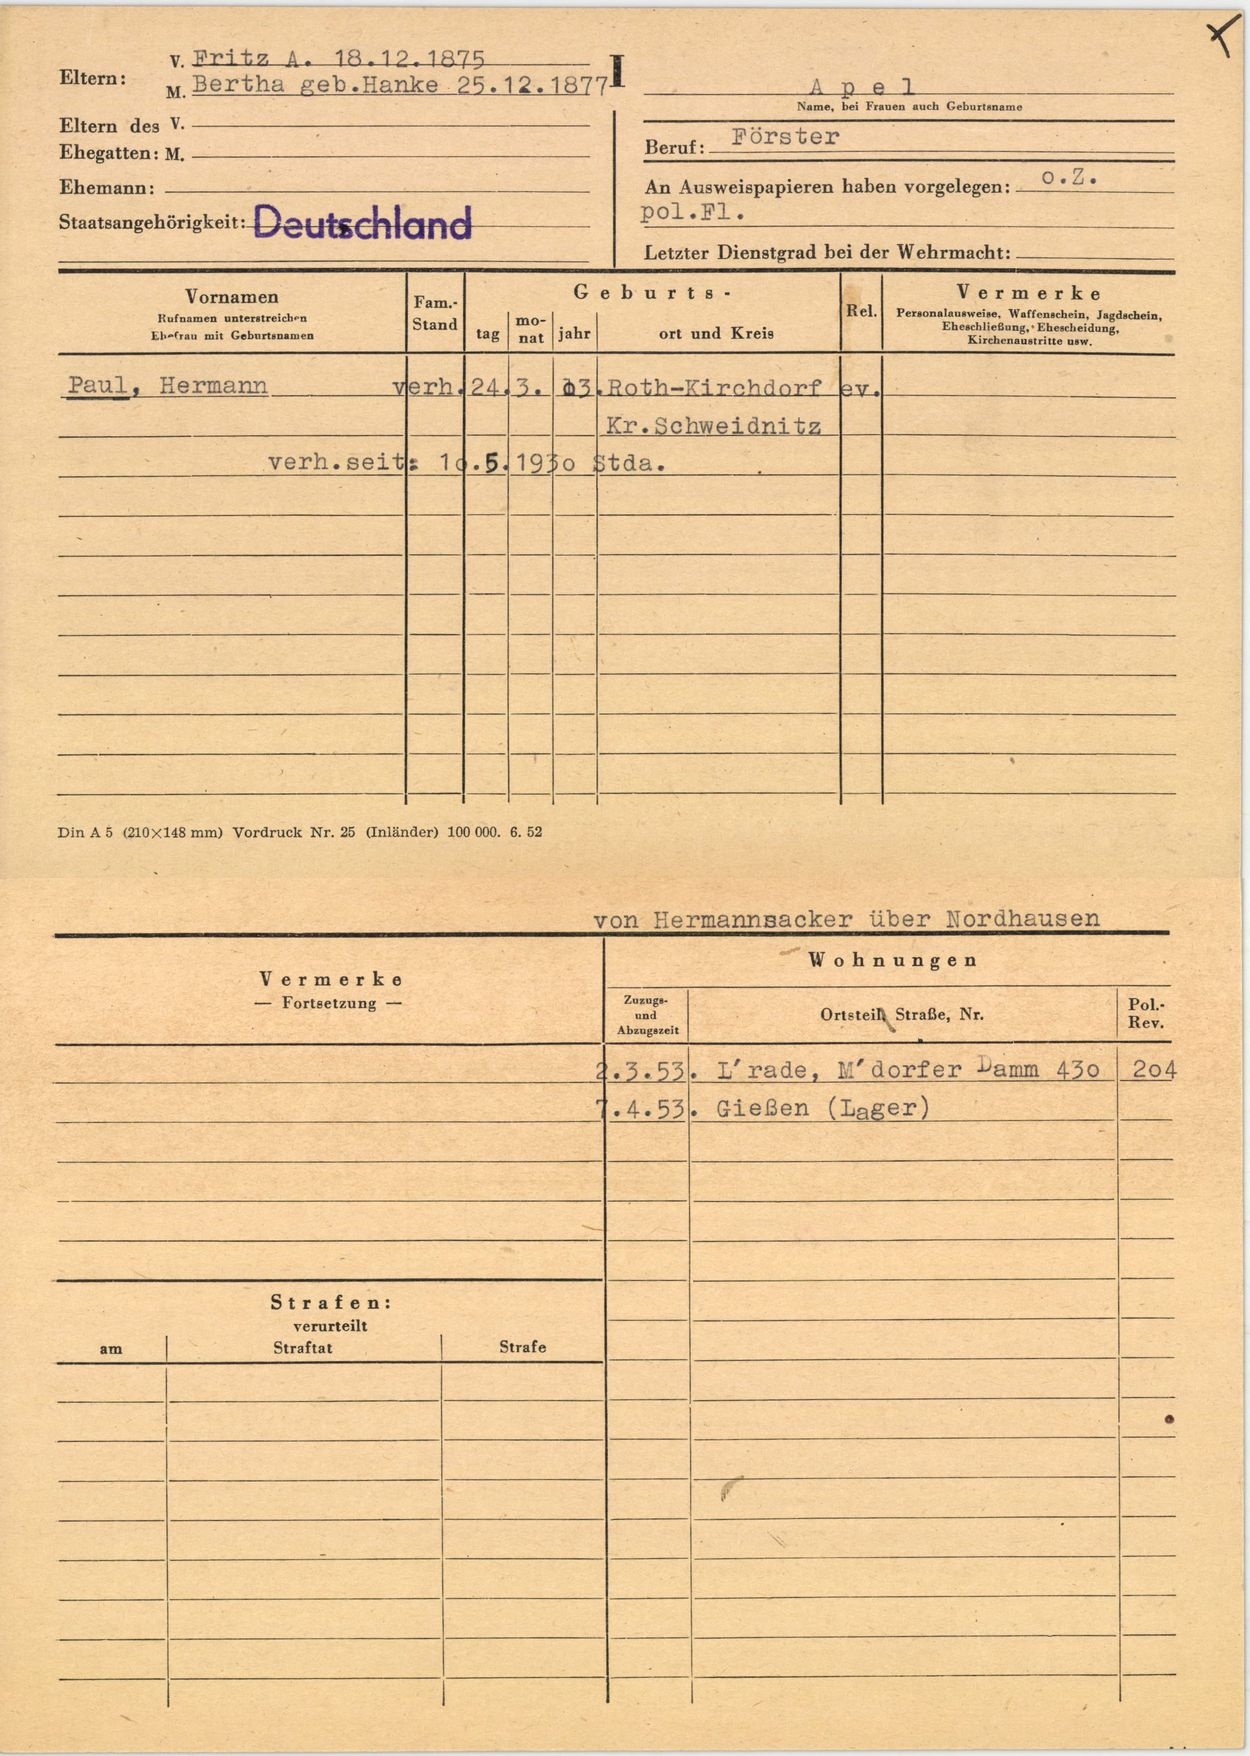
Apel